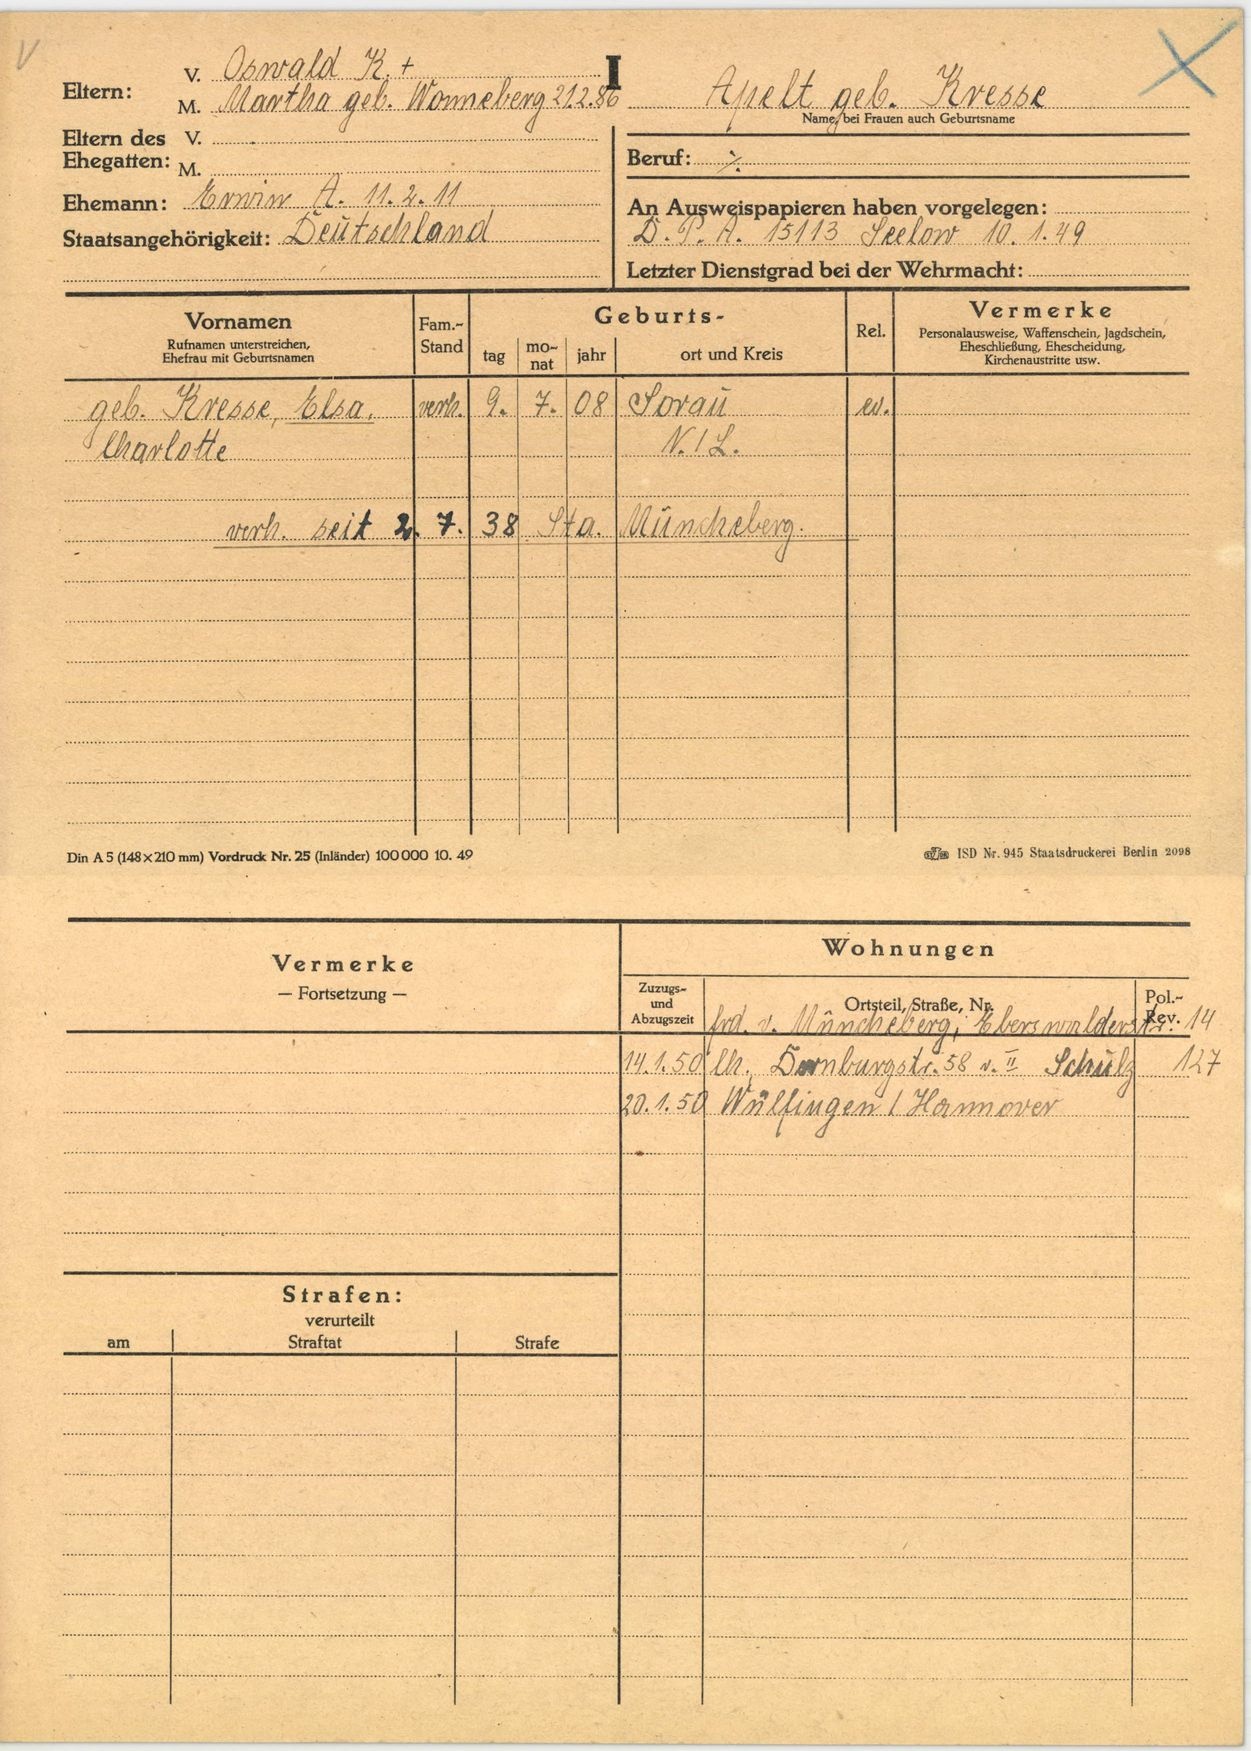
Apelt geb. Kresse